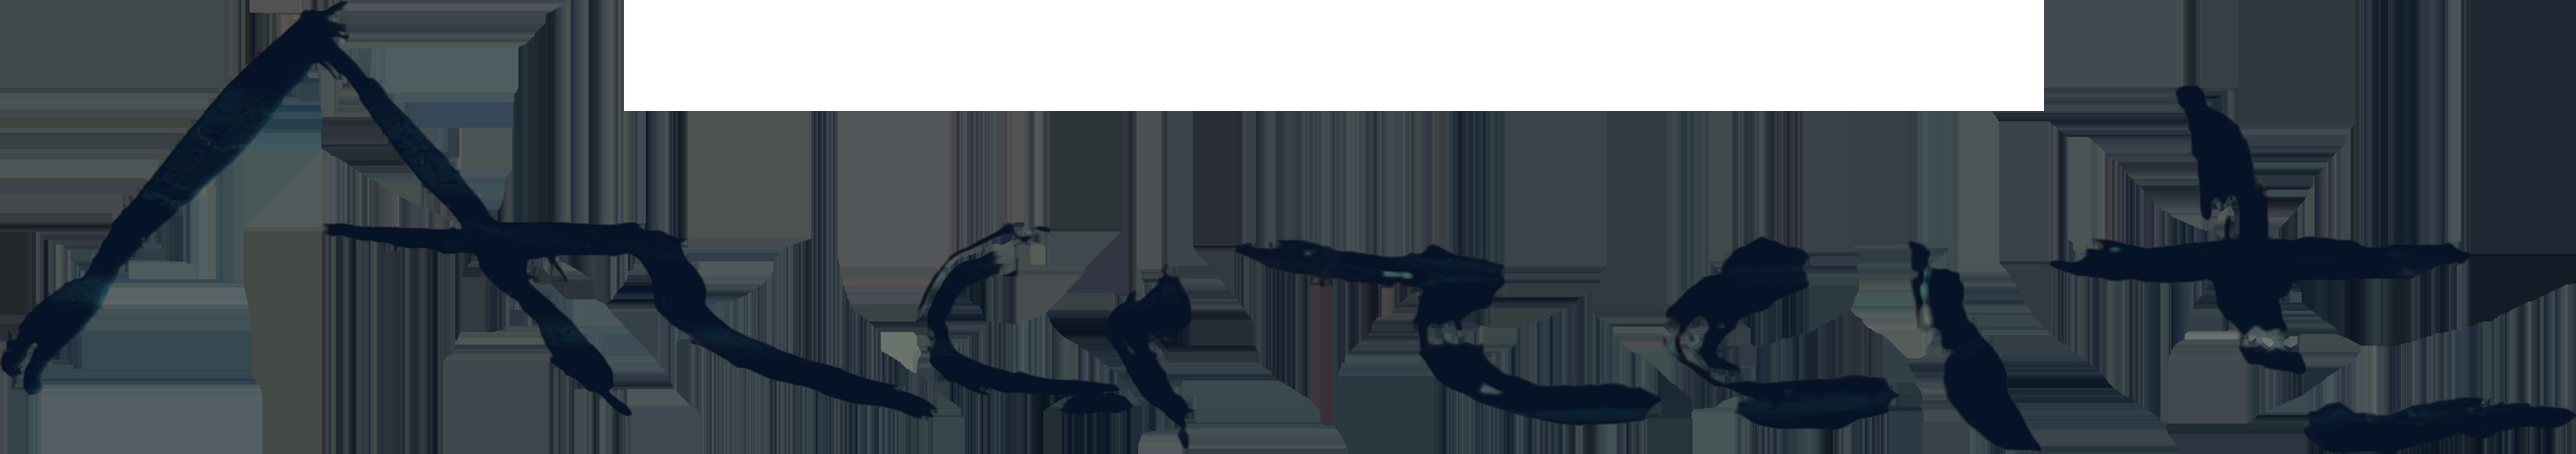
Signature of: ararat aleksanyan